Question: What is the property identification or parcel number listed?
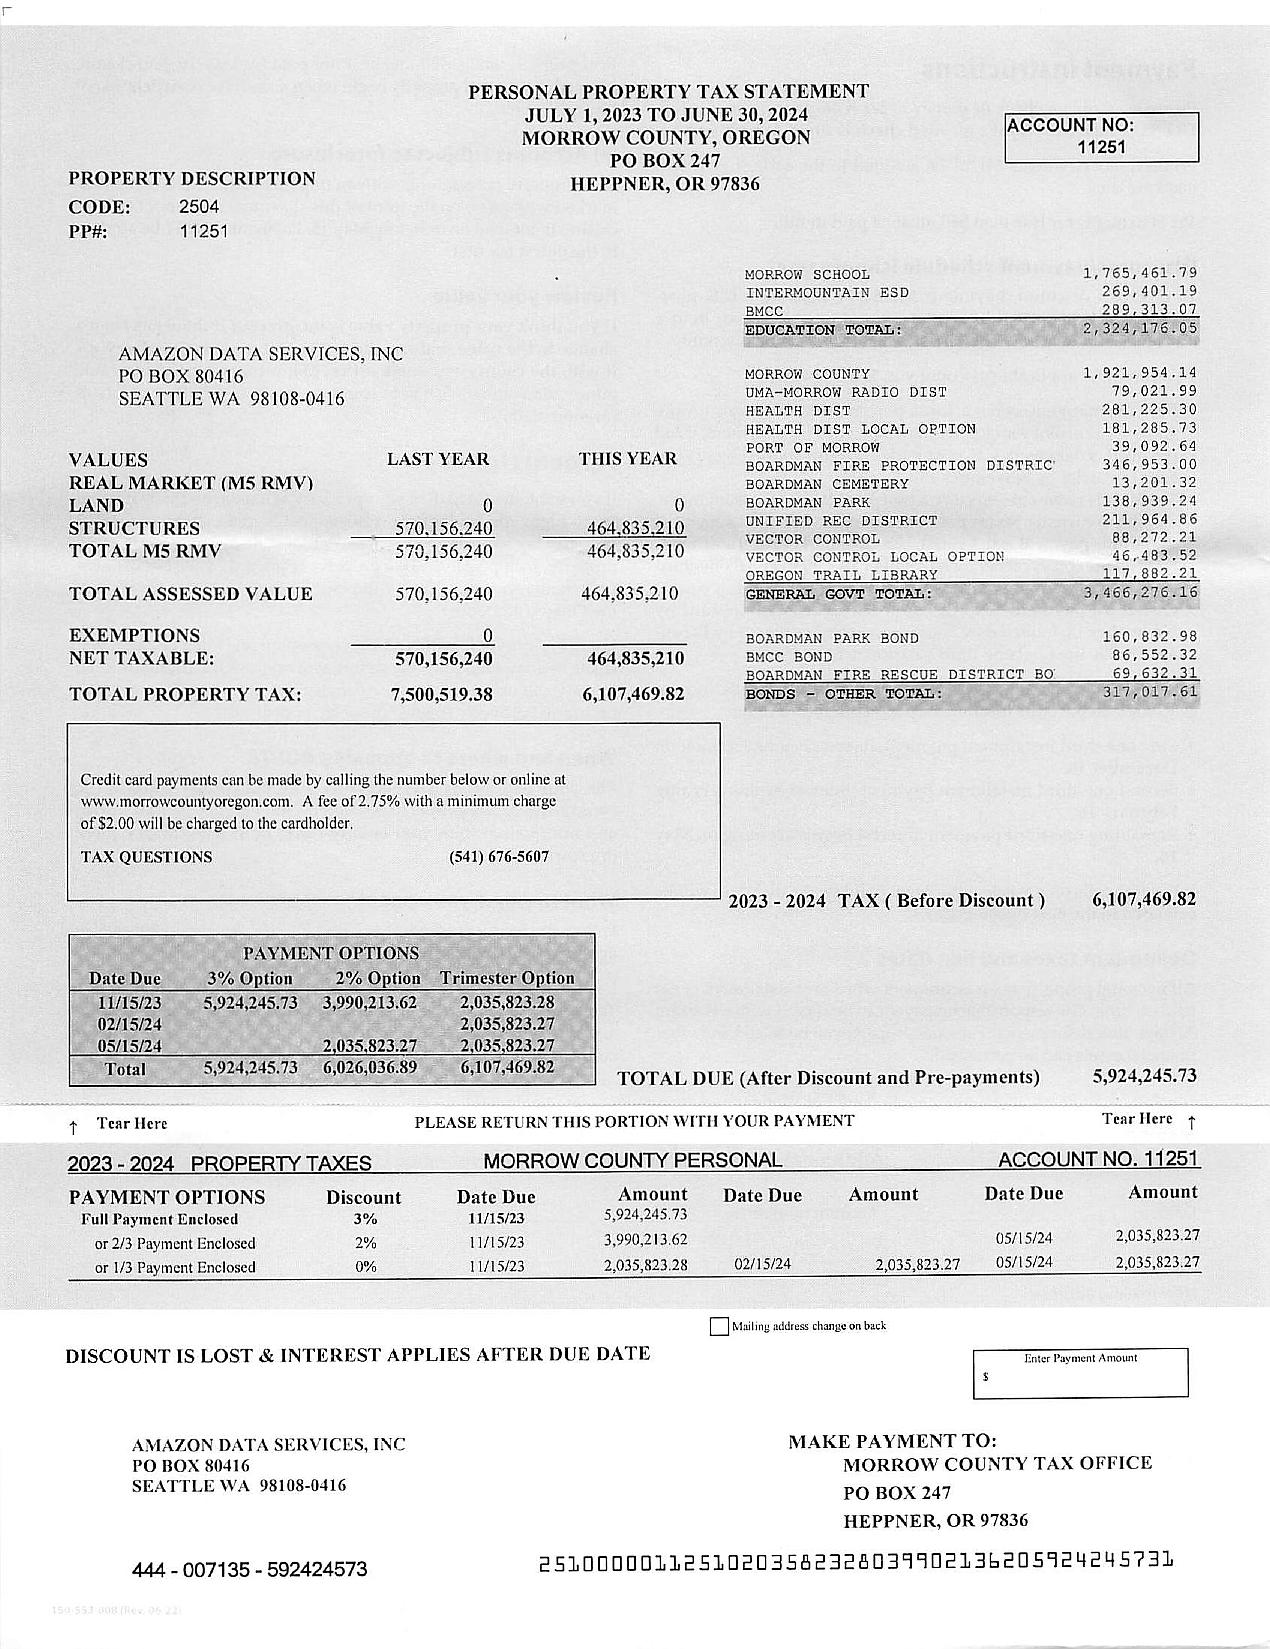
Answer: "2504"